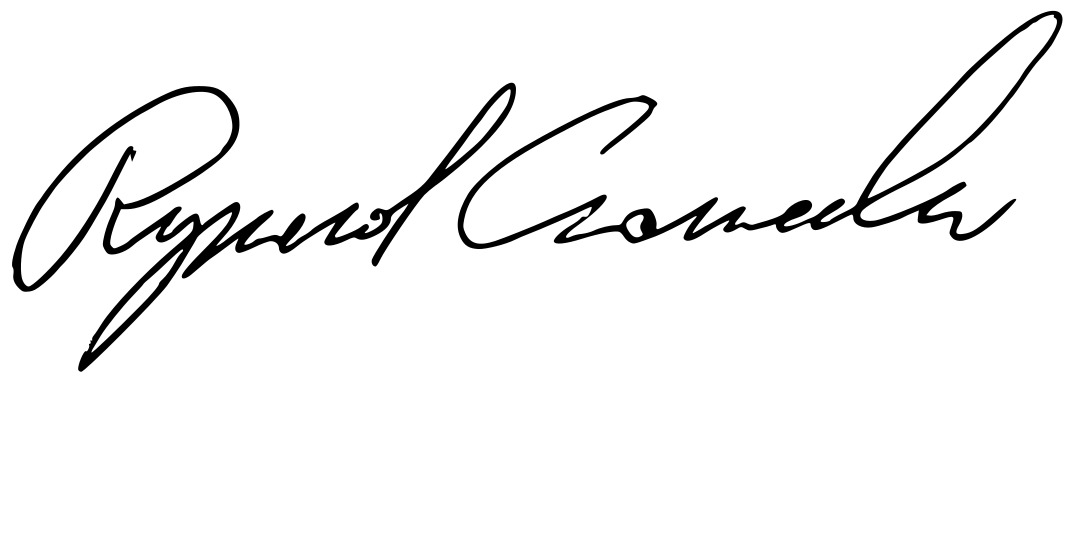
Signature of: richard czarnecki